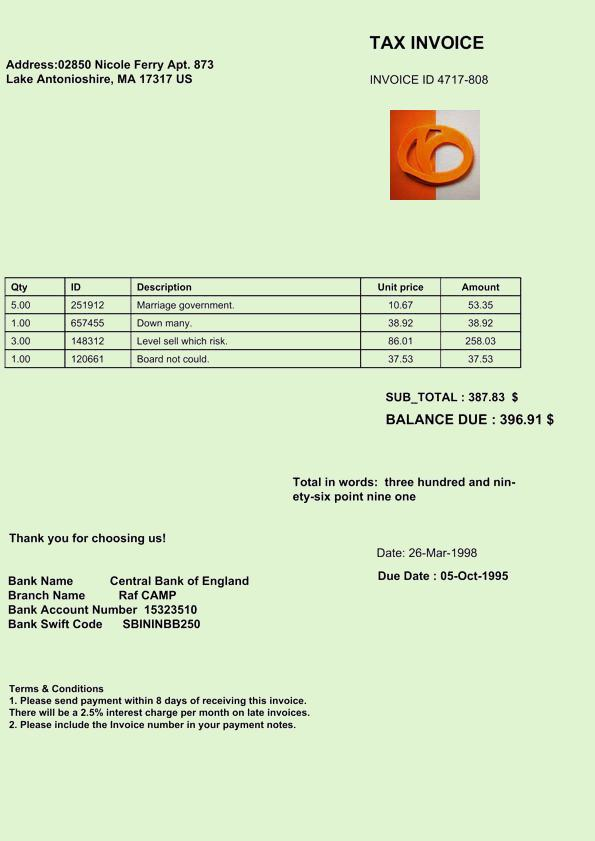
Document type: Invoice